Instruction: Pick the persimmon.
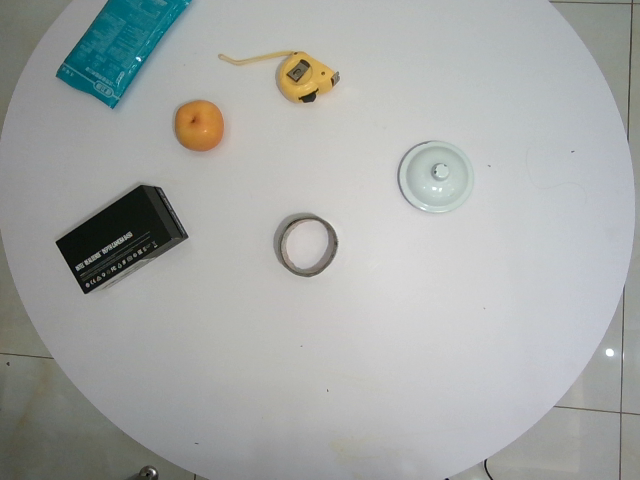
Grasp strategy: vertical